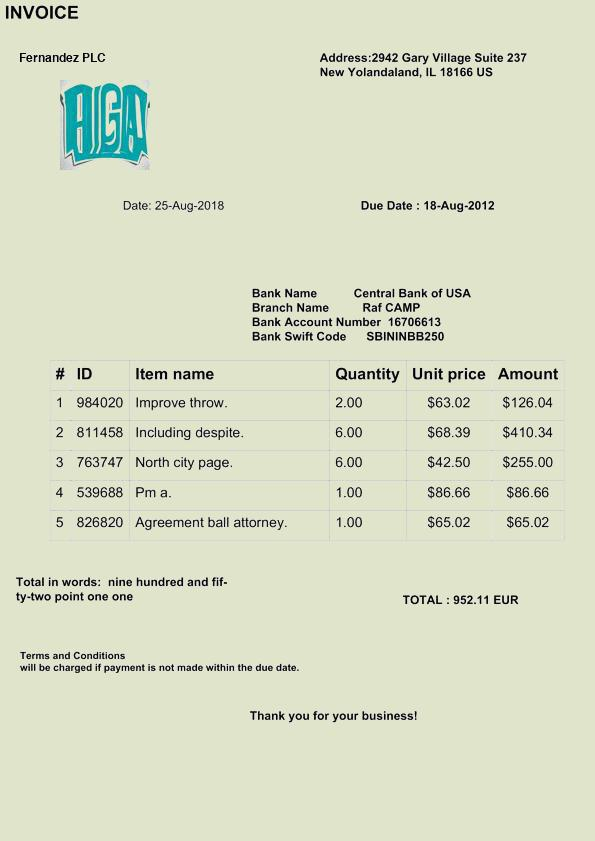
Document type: Invoice